Question: What jurisdiction, city, or county is the document associated with?
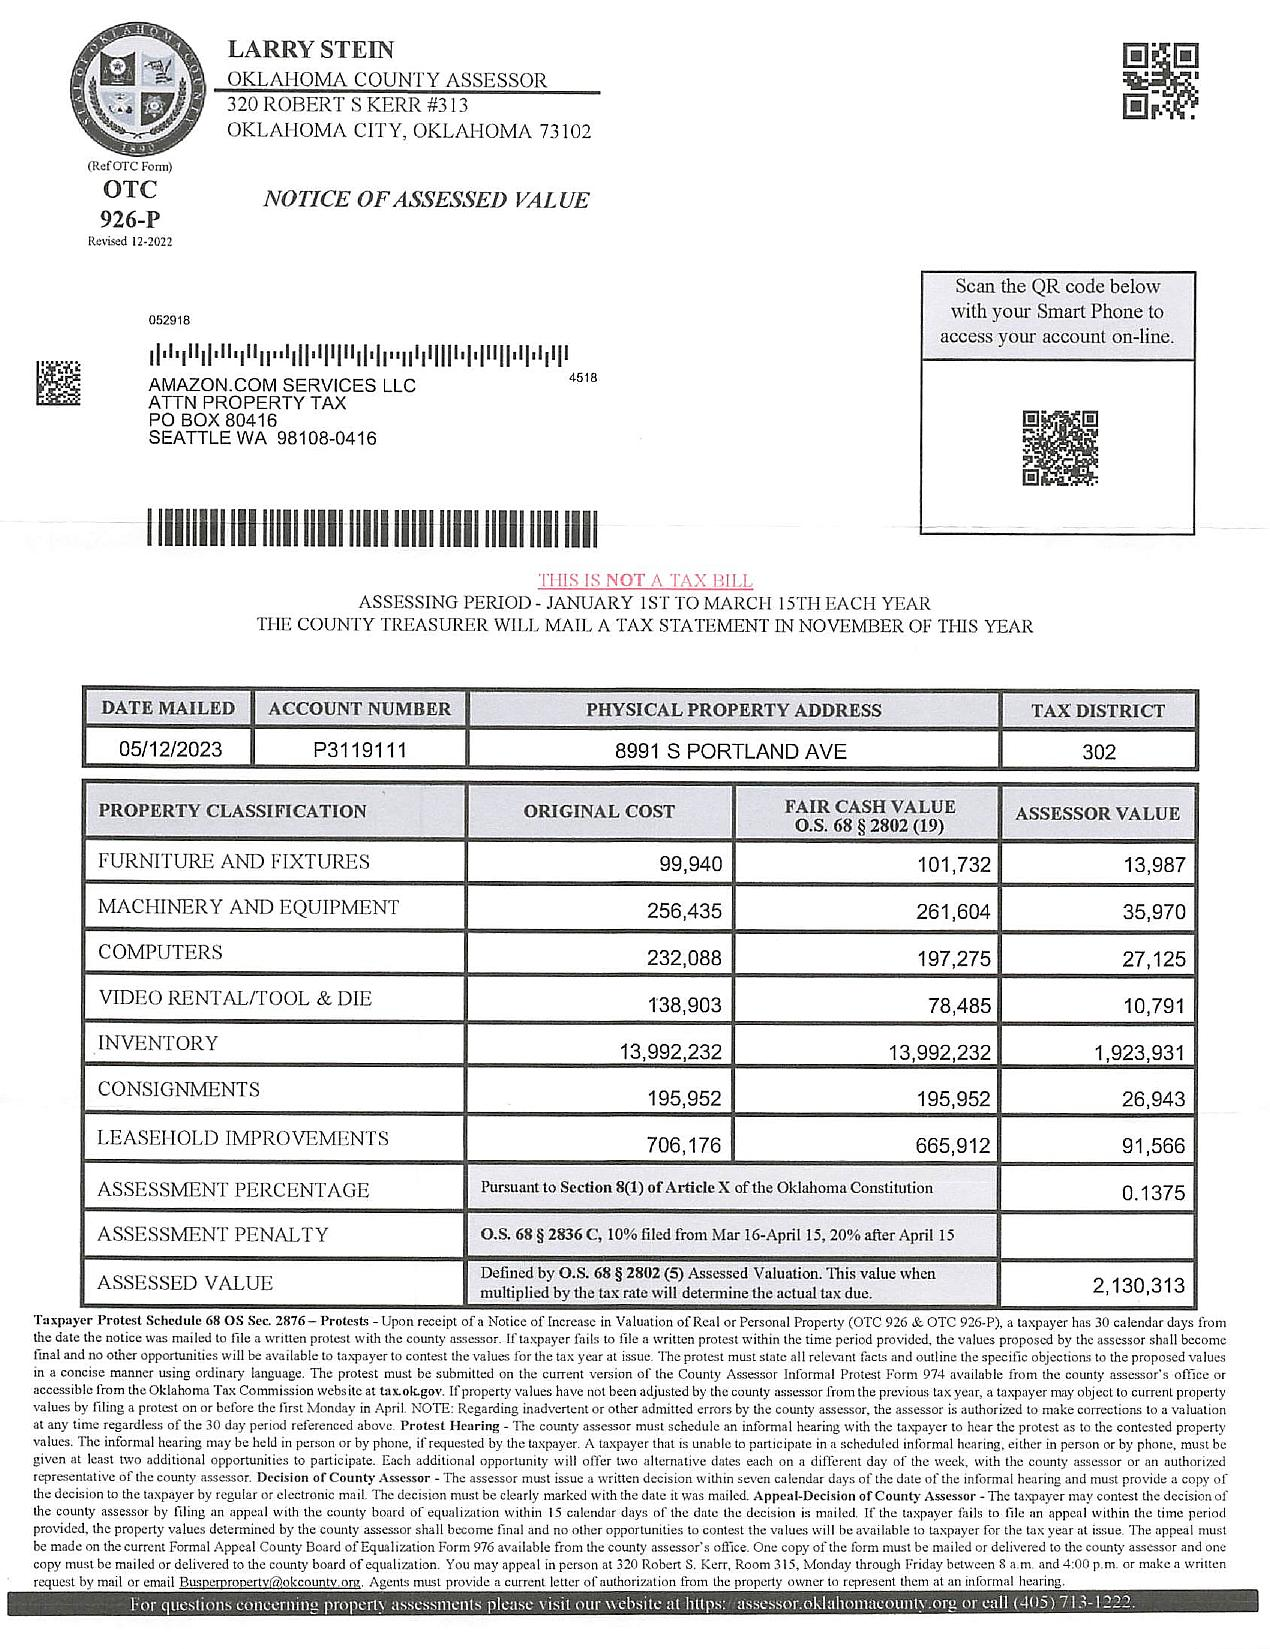
Answer: "Oklahoma County"